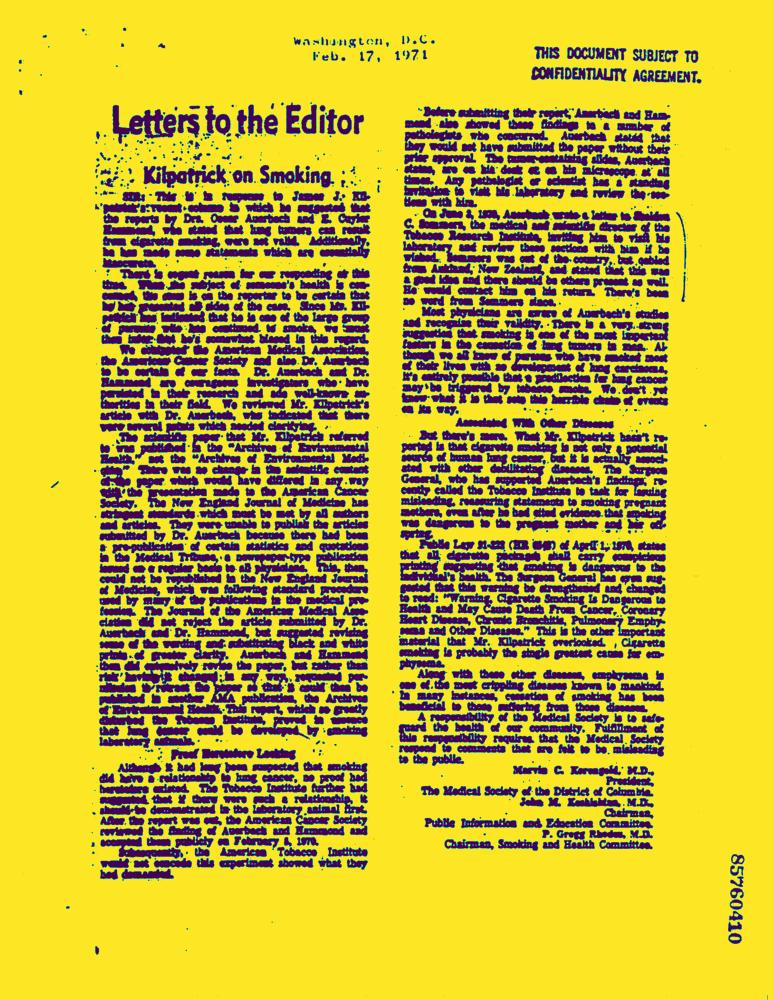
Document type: News-Article